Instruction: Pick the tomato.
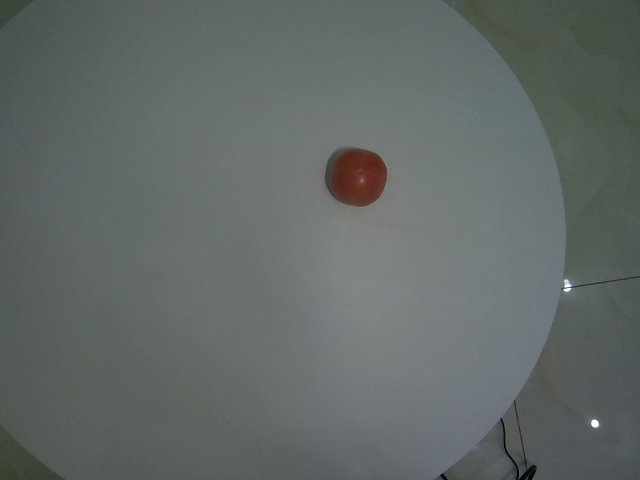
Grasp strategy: vertical